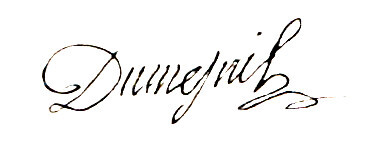
Signature of: pierre louis dumesnil